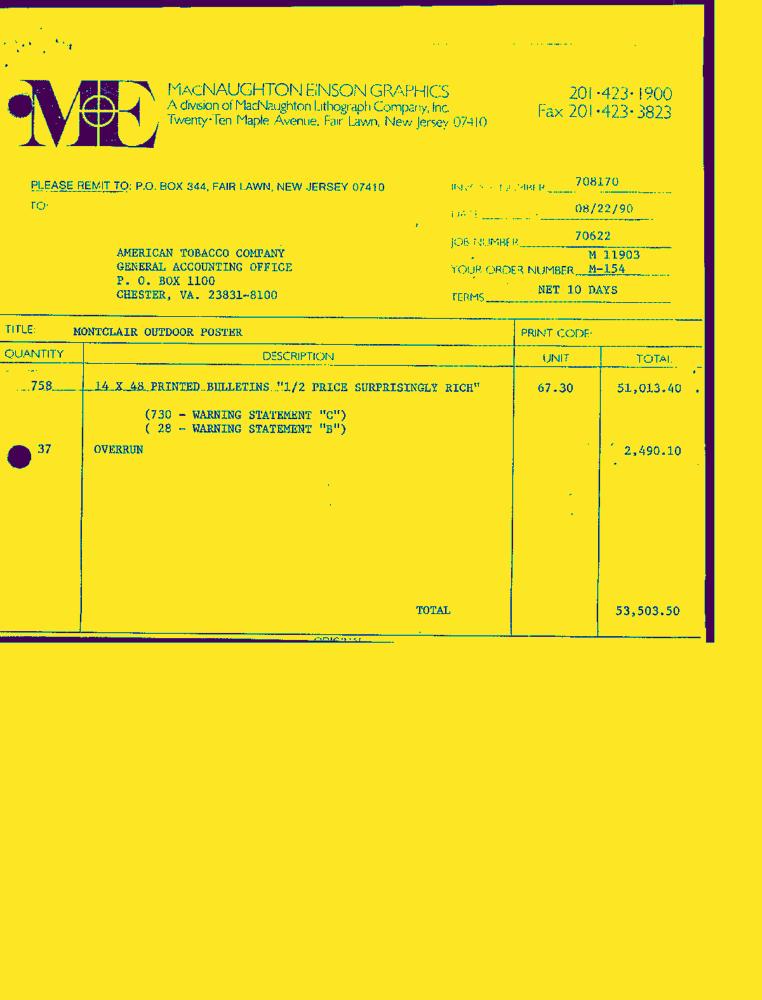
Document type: Invoice-Doc